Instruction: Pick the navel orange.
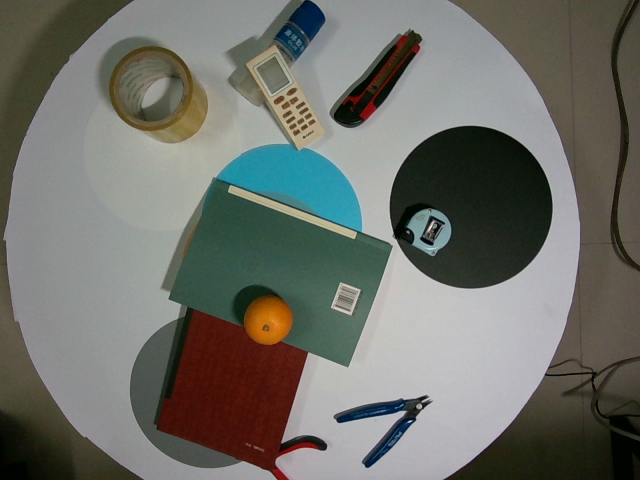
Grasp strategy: vertical